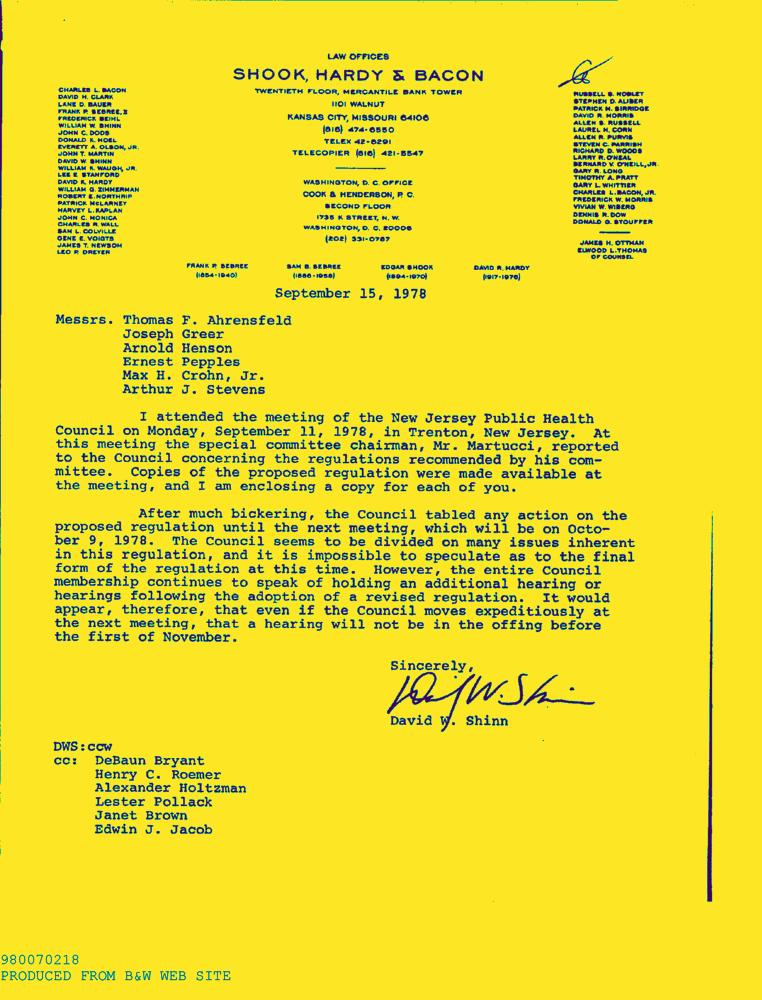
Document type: Letter-Doc